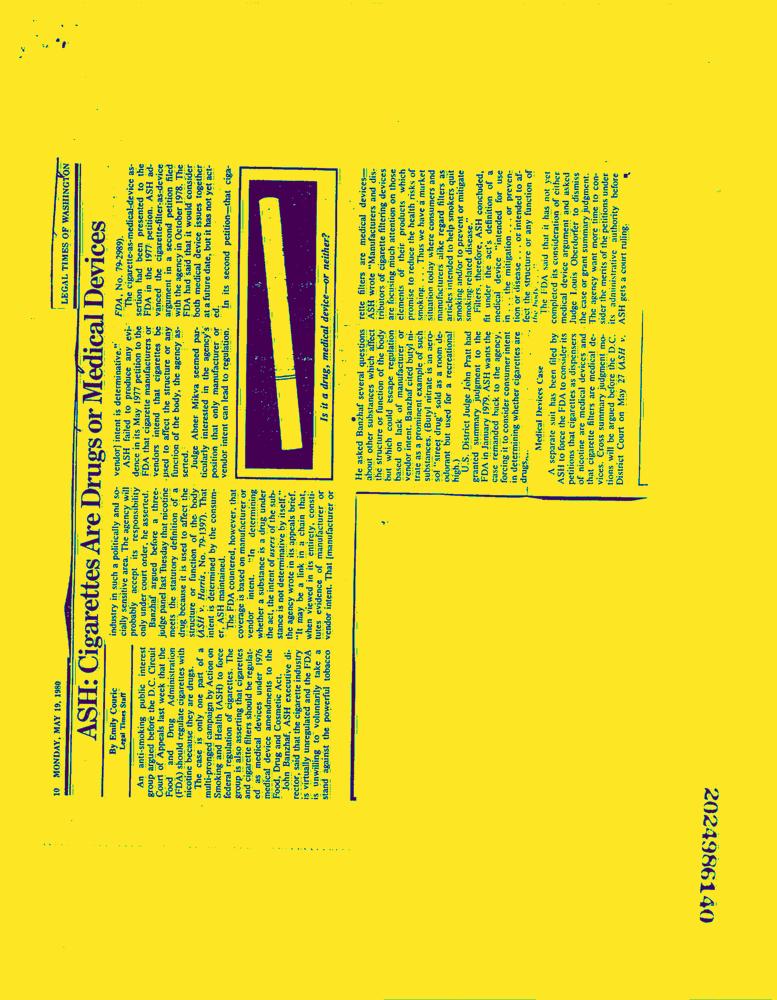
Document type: News-Article